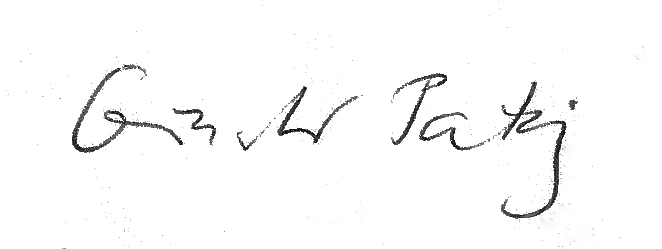
Signature of: günther patzig